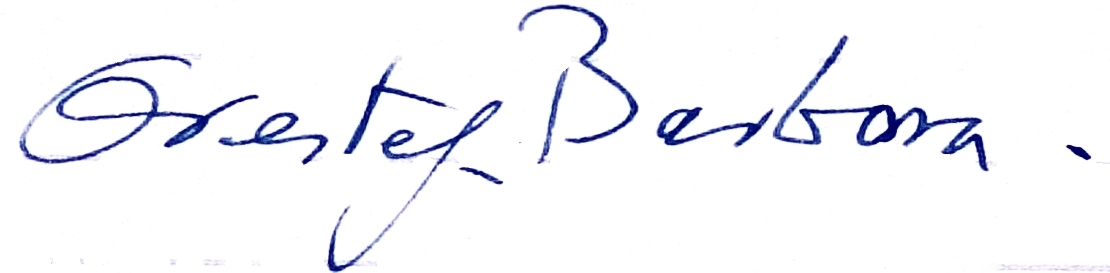
Signature of: orestes barbosa